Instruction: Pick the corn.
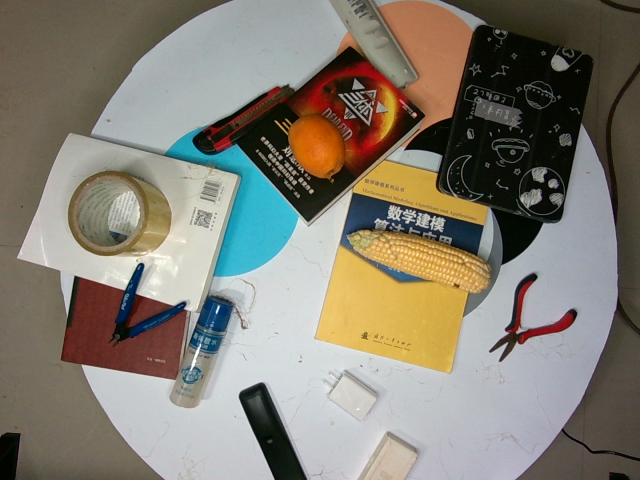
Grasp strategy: vertical